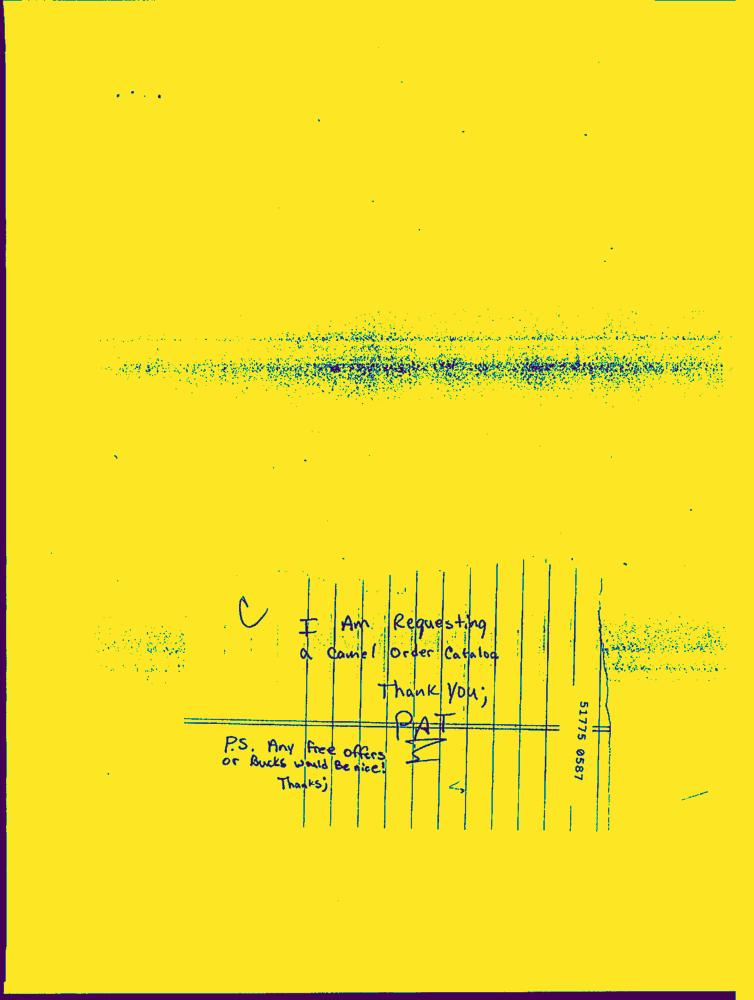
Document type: Hand-Written